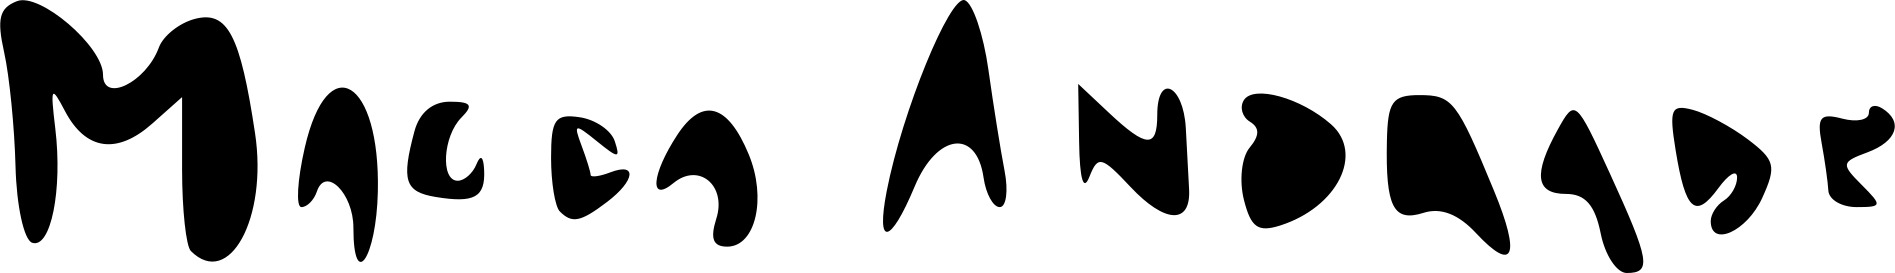
Signature of: magda andrade